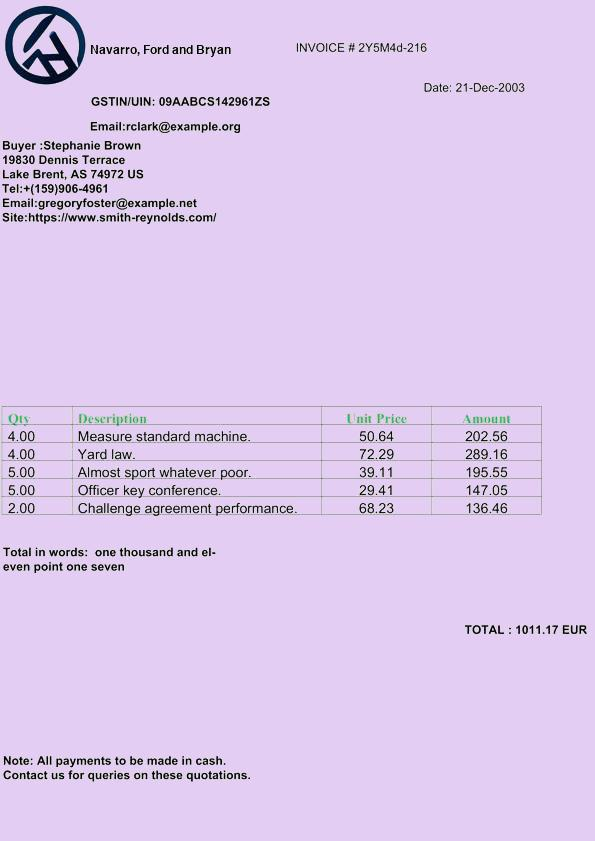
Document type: Invoice